Question: Describe the condition in detail:
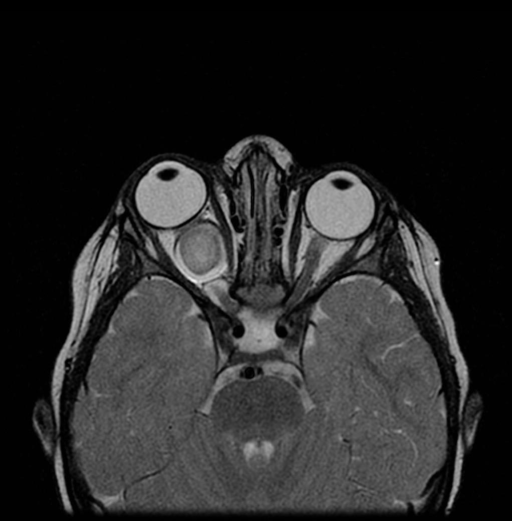
Answer: The disease is discussed as: The pediatric patient presenting with proptosis should always make the clinician think of rhabdomyosarcoma. Although this tumor accounts for only about 10% of all orbital tumors, it is the most common primary malignancy of the orbit and is rapidly progressive and destructive. For this reason, children with proptosis, decreased vision, or ptosis should promptly be imaged with either CT or MRI (CT is better to evaluate for bony invasion of rhabdomyosarcoma) to evaluate for a mass suspicious for rhabdomyosarcoma.

Other masses in the differential include orbital cysts (which are the most common orbital mass and generally benign), vascular lesions, neurogenic tumors as listed above, and metastatic disease (of which, neuroblastoma is the most common malignancy to metastasize to the orbit). Cysts of the orbit are by far the most common, with dermoid and epidermoid cysts accounting for about 30-46% of all orbital masses; vascular lesions account for about 15%; neurogenic tumors and metastatic tumors both account for about 2-3% each.

This patient had an MRI series of the orbits done, revealing a retrobulbar mass and the findings listed above. With the mass continuous with the optic nerve and encapsulated by the optic nerve sheath, it makes the diagnosis of an optic nerve tumor much more likely than the other possible diagnoses in the differential. As the mass has meninges smoothly lining it and there is CSF visualized between the mass and the dura, the mass is most likely a part of the optic nerve—leading to the diagnosis of optic nerve glioma.

An optic nerve glioma is often a juvenile pilocytic astrocytoma of the optic nerve, which is a benign and usually slow growing tumor. ONG accounts for about 20% of neurogenic tumors in the orbit, there is possibly a mild predilection for females, and it usually presents by 8 years of age. The presenting signs and symptoms are typically slow progressing painless proptosis, visual loss, nystagmus, strabismus, and optic atrophy or edema. About 29% of cases are associated with Neurofibromatosis Type I—typically presenting with bilateral optic nerve gliomas. At the time of diagnosis, about 25-30% of gliomas involve only the intraorbital optic nerve, about 60-70% of gliomas involve the chiasm, of which about 40% have invaded surrounding structures.

Management of optic nerve gliomas is typically conservative, involving regular interval physical exams and MRI imaging to evaluate for changes in size (physical exam every 6 months and MRI every 1 year). This is because ONGs are benign, slow growing tumors, and in up to 80% of cases, vision does decline some but then remains stable. Surgical and radiologic intervention result in loss of vision and are usually only offered if vision loss or proptosis progresses, or the tumor begins invading the chiasm or hypothalamus. Chemotherapy is also available and is becoming a more popular form of treatment, as it can avoid the possible complete loss of vision and neurotoxic effects of surgery and radiation. Chemotherapy drugs being used include carboplatin and vincristine, and several studies have recommended that chemotherapy with these drugs be first-line treatment for optic nerve gliomas that involve the chiasm and/or hypothalamus.

Prognosis for these patients depends on extent of tumor—for patients with ONG confined to the optic nerve, 20-year mortality is about 10%, if the chiasm is involved the mortality rate climbs to about 20%, and if the tumor extends into the hypothalamus, the 10-year mortality rate is greater than 55%.